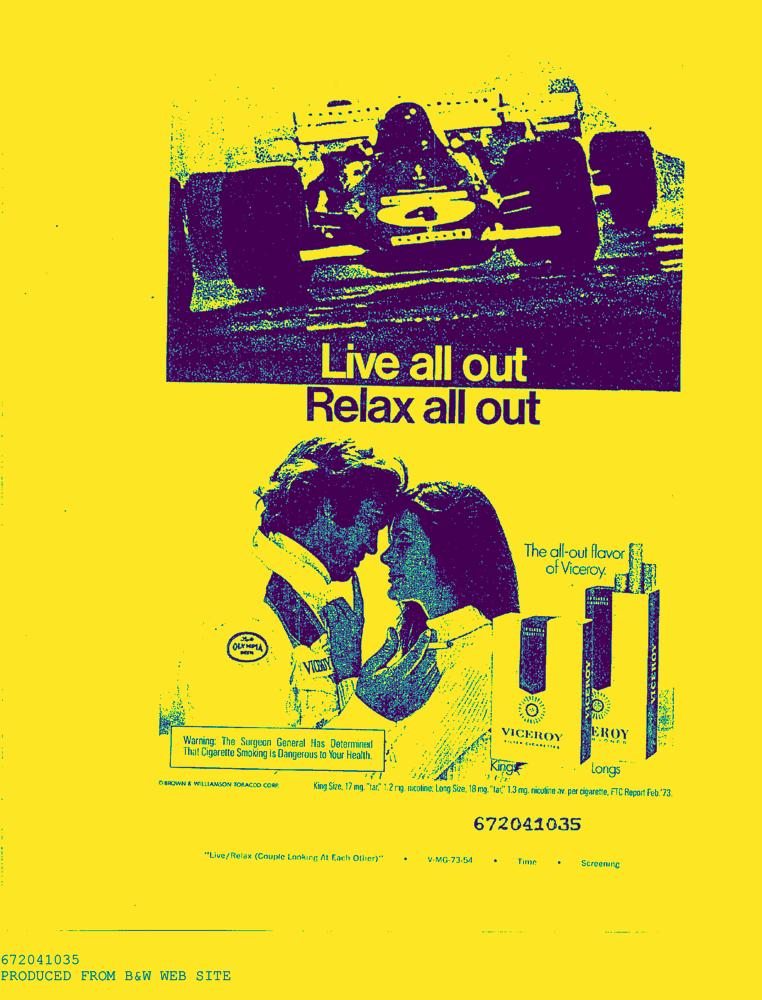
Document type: AD